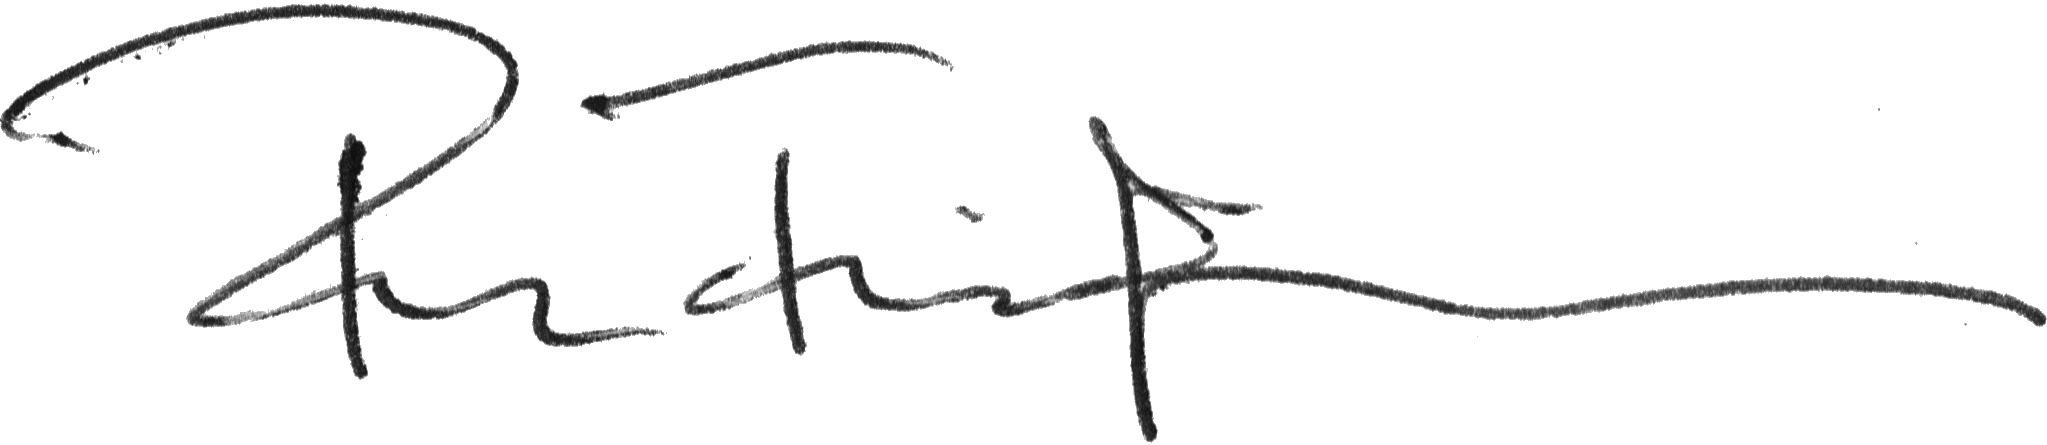
Signature of: per fritzell